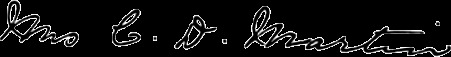
Signature of: civilla d martin